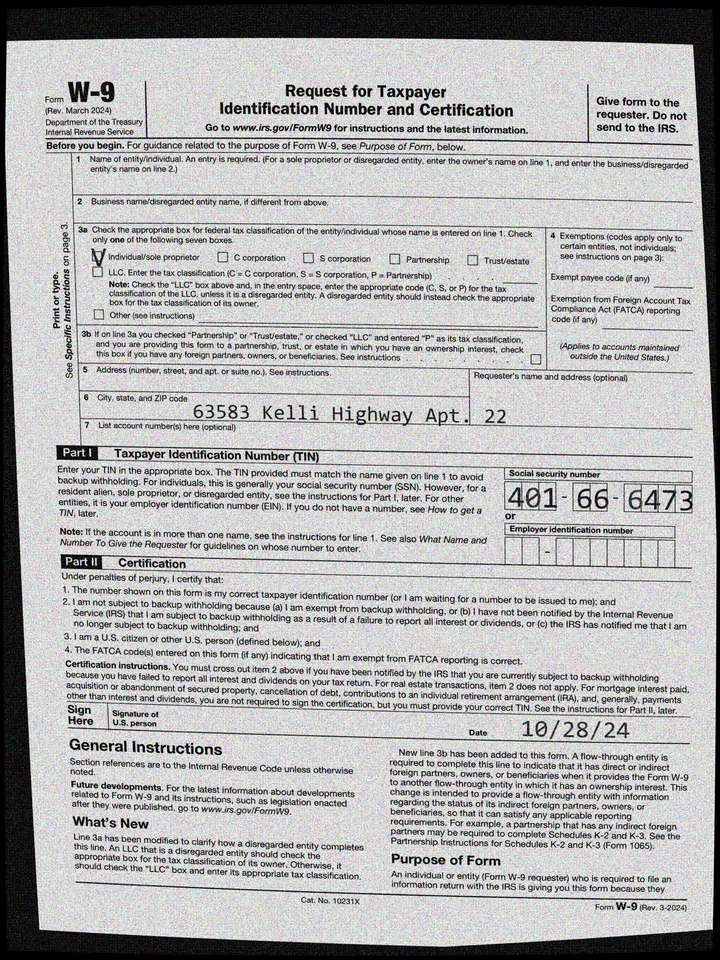
adr1: 63583 Kelli Highway Apt. 222
cbx: yes
ssn: 401666473
sdt: 10/28/24